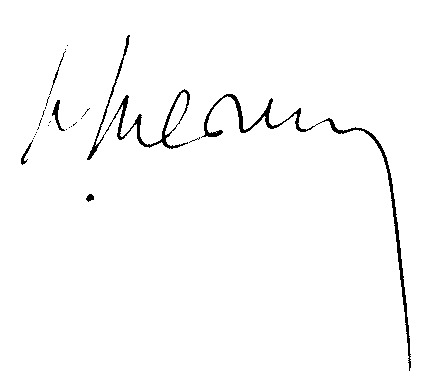
Signature of: charles chevreux